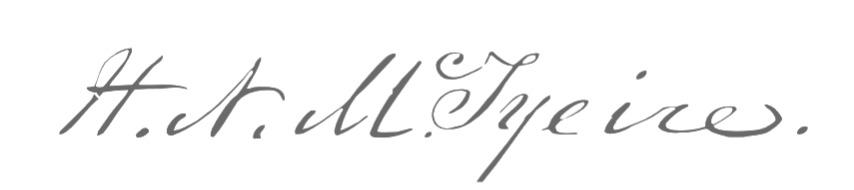
Signature of: holland nimmons mctyeire